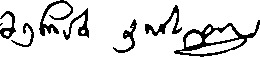
Signature of: merab kostava